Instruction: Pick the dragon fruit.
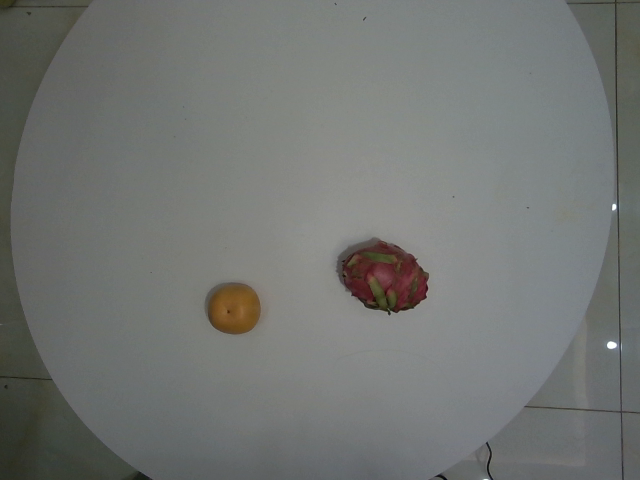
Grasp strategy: vertical